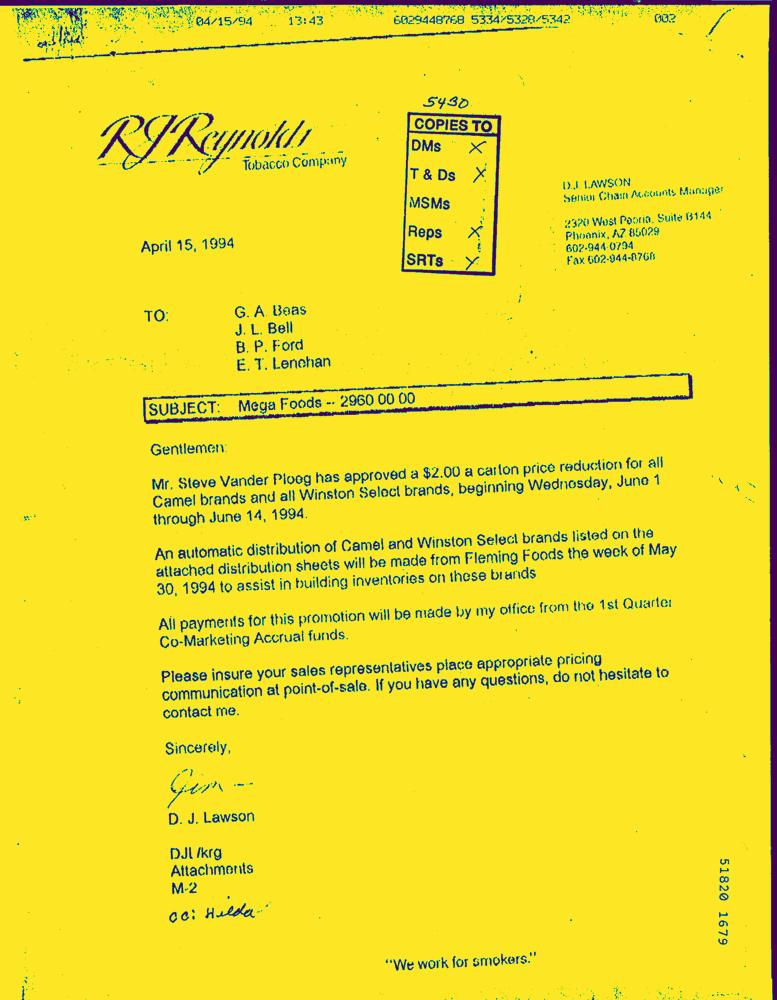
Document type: Letter-Doc